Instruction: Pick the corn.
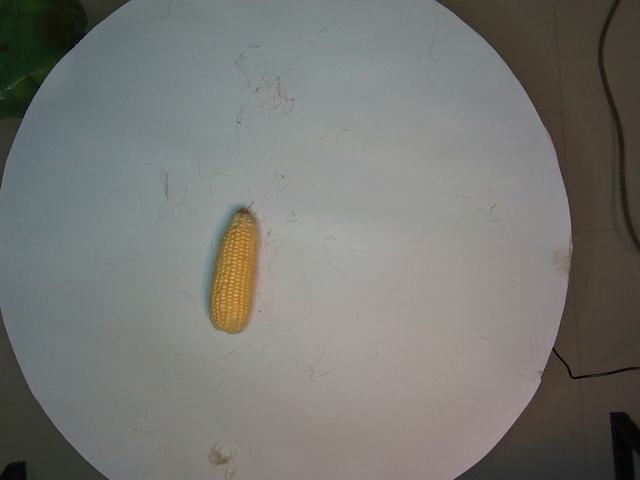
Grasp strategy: vertical